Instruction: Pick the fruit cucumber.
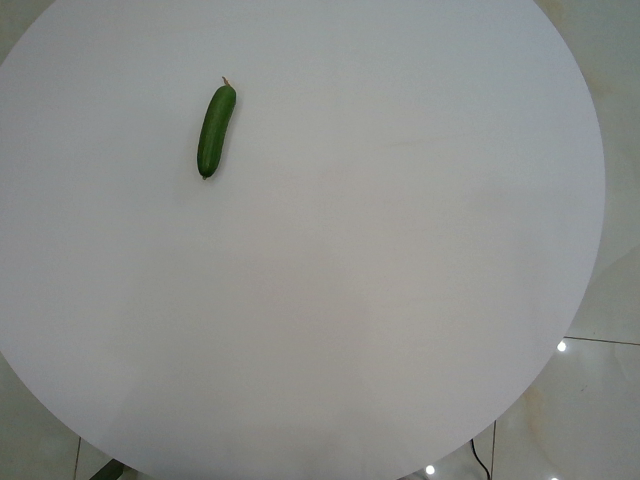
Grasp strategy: vertical